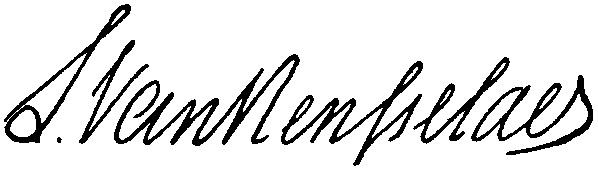
Signature of: stephen van rensselaer